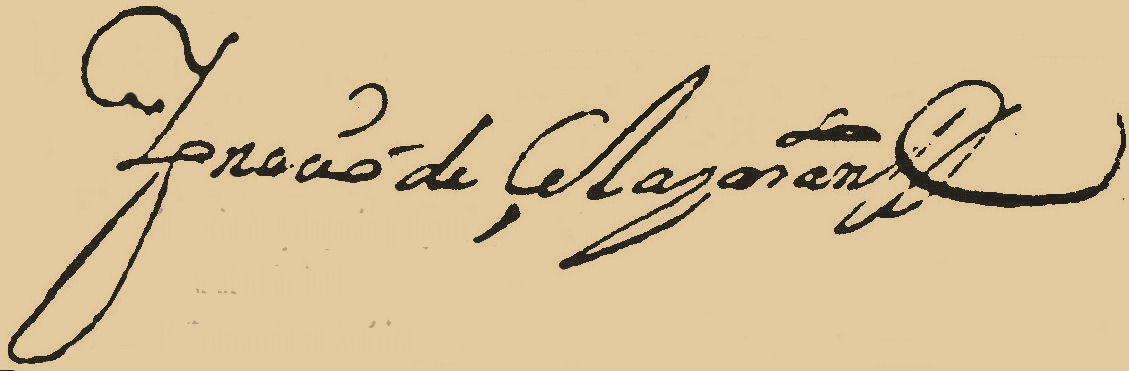
Signature of: ygnacio de çelayarán y ugarte